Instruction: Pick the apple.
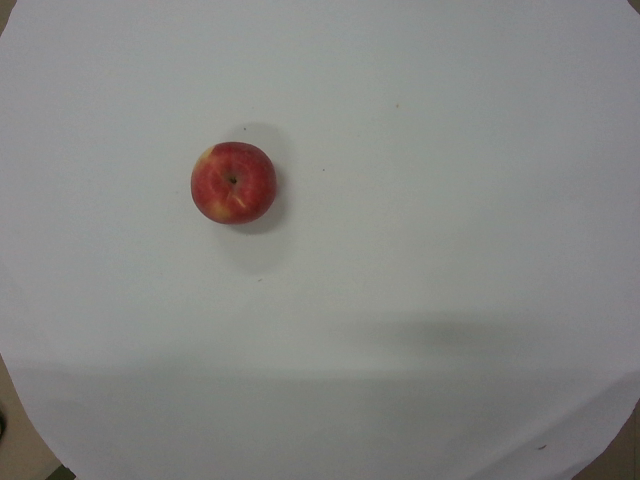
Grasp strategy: vertical